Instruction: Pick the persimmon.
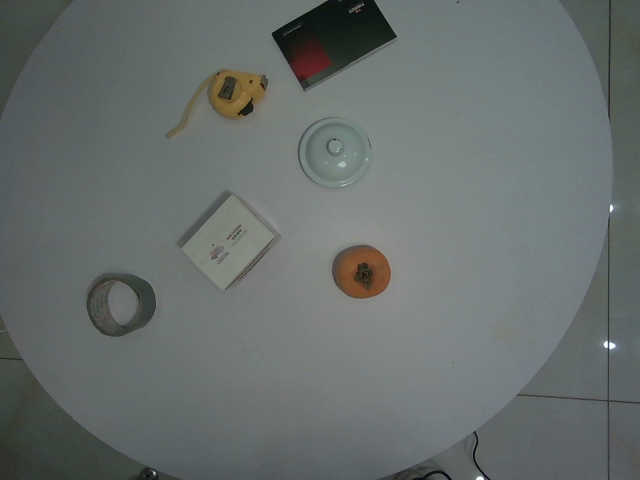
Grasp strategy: vertical